Question: Which state is mentioned in the document?
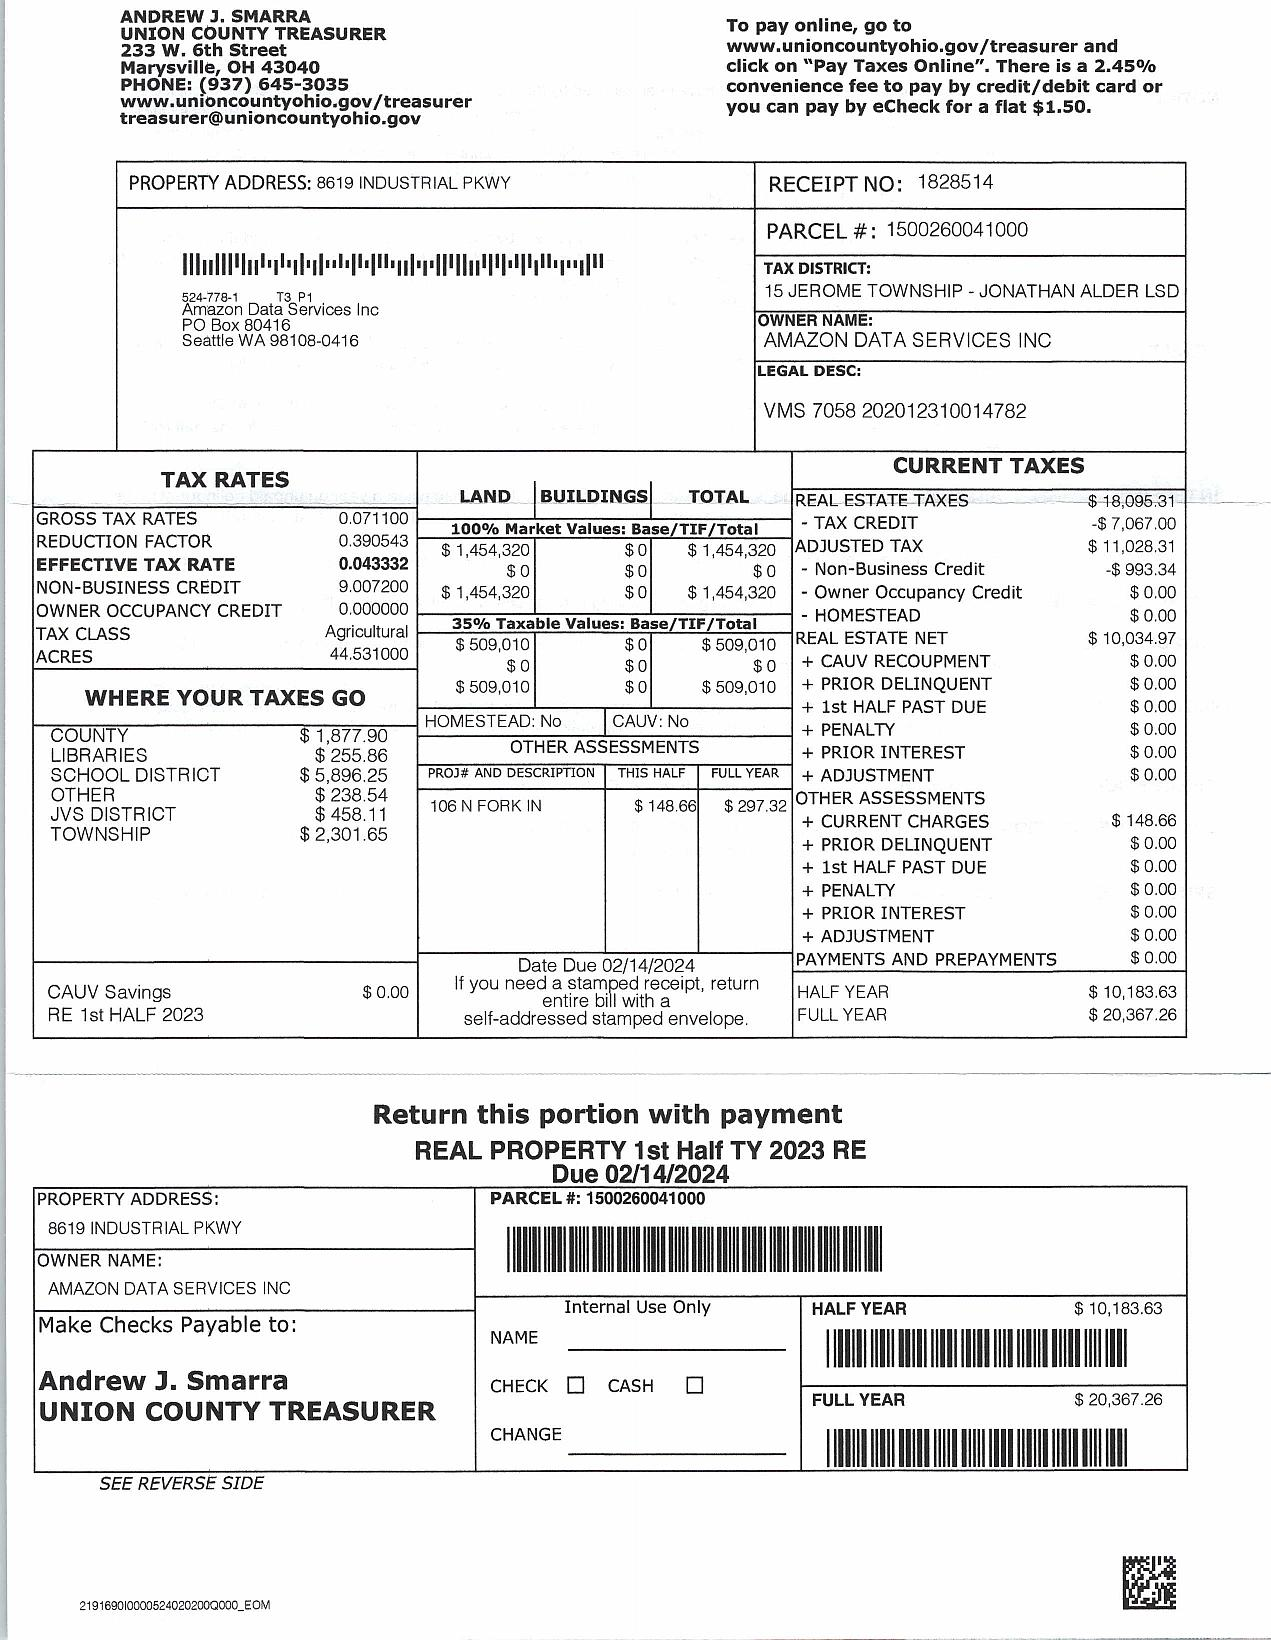
Answer: "OH"